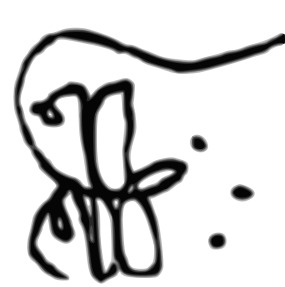
Signature of: george vii of georgia